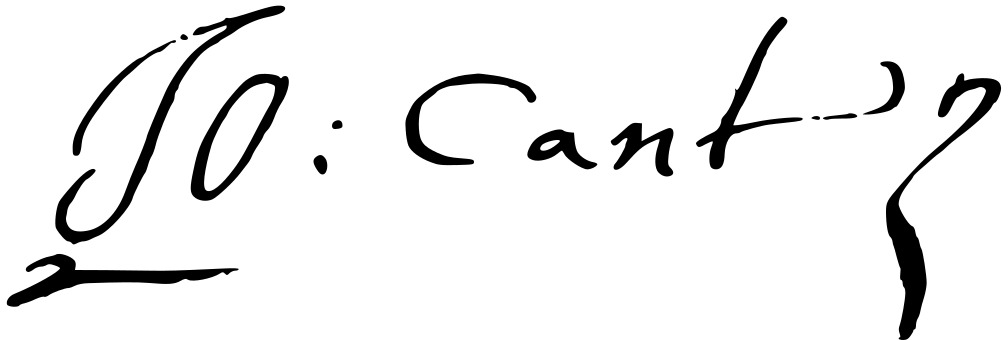
Signature of: john whitgift